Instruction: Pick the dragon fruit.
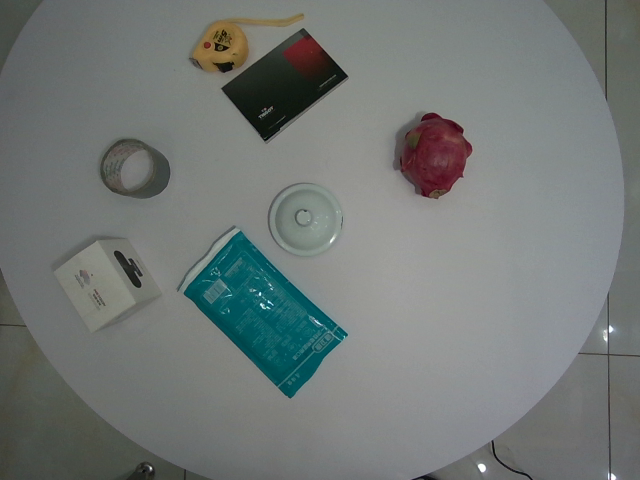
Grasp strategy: vertical